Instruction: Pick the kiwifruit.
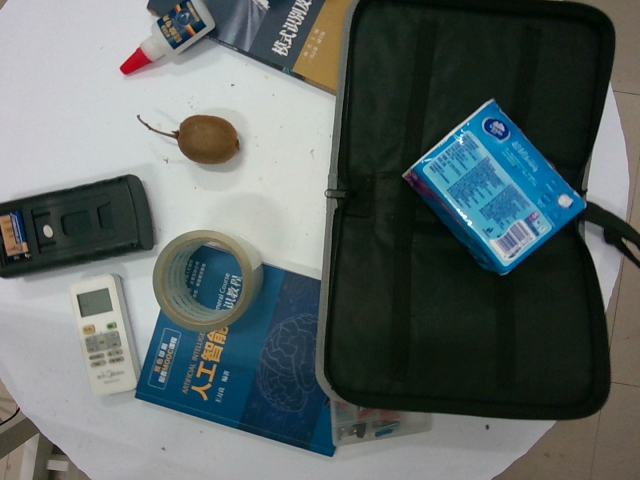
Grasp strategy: vertical